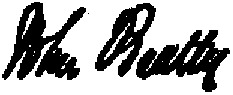
Signature of: john beatty